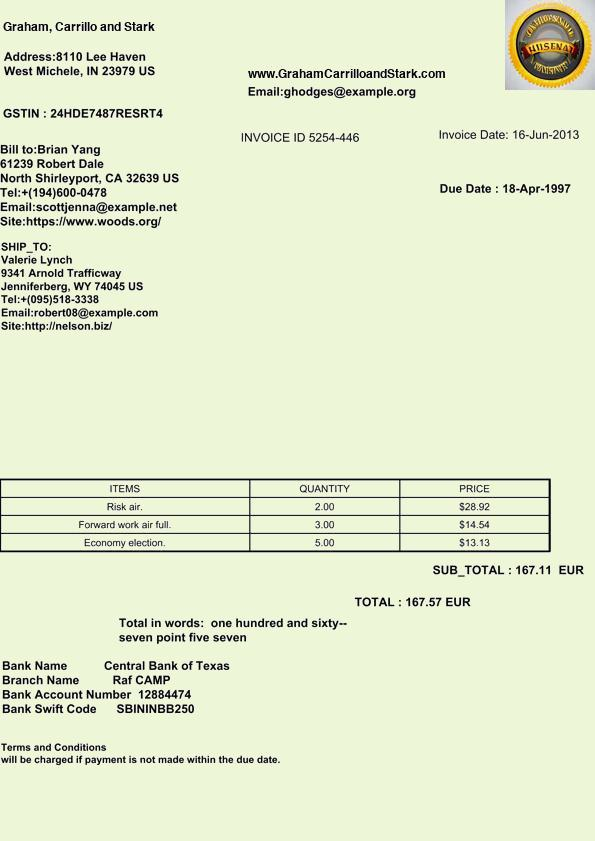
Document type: Invoice